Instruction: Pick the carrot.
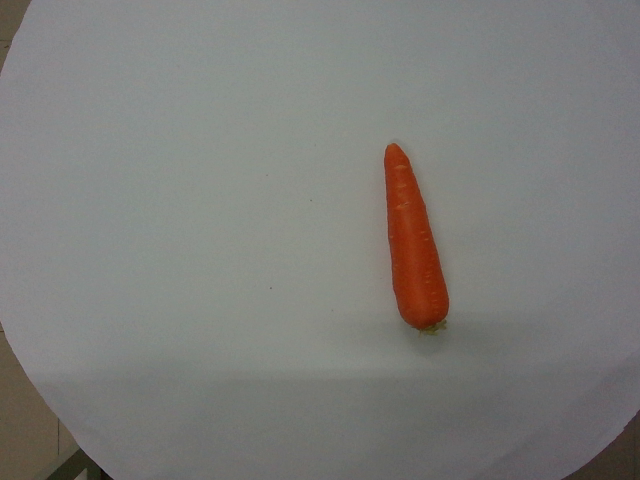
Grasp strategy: vertical